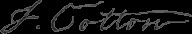
Signature of: john cotton